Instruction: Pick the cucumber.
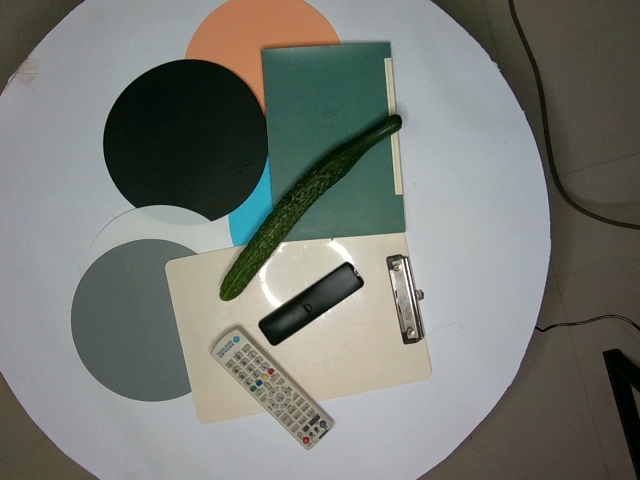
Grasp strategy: vertical